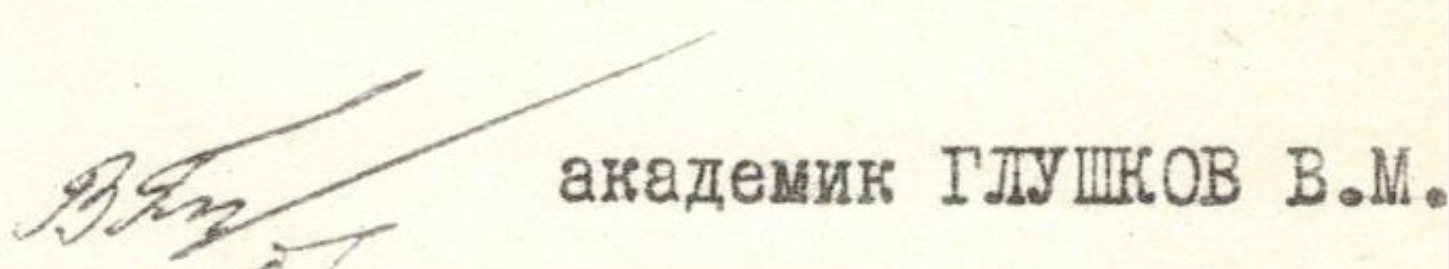
Signature of: viktor glushkov